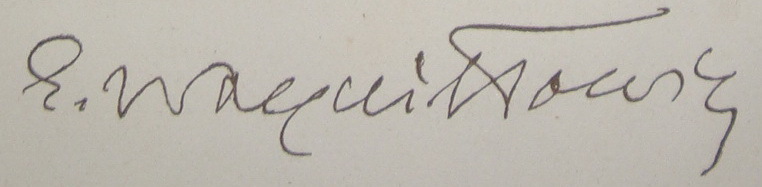
Signature of: edward woyniłłowicz